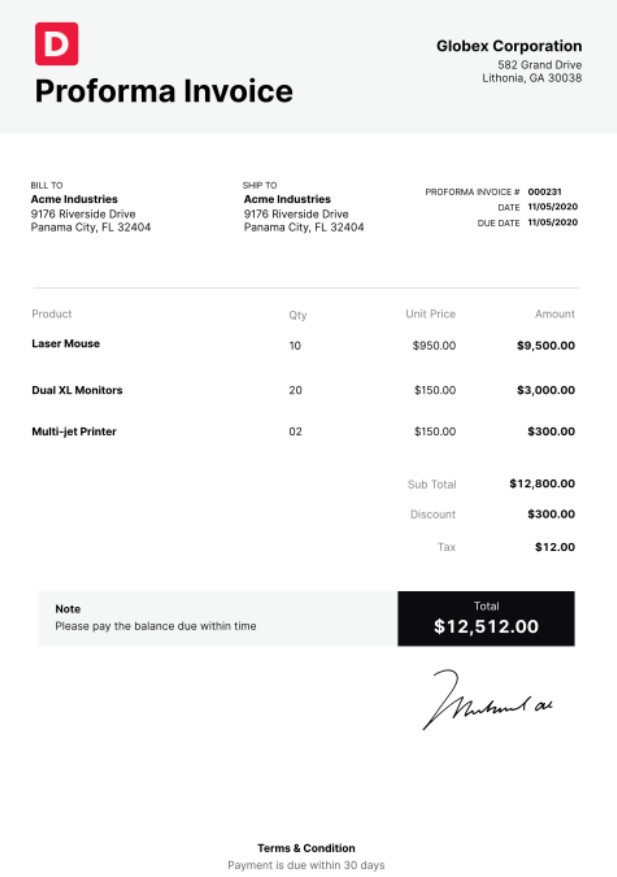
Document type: Invoice